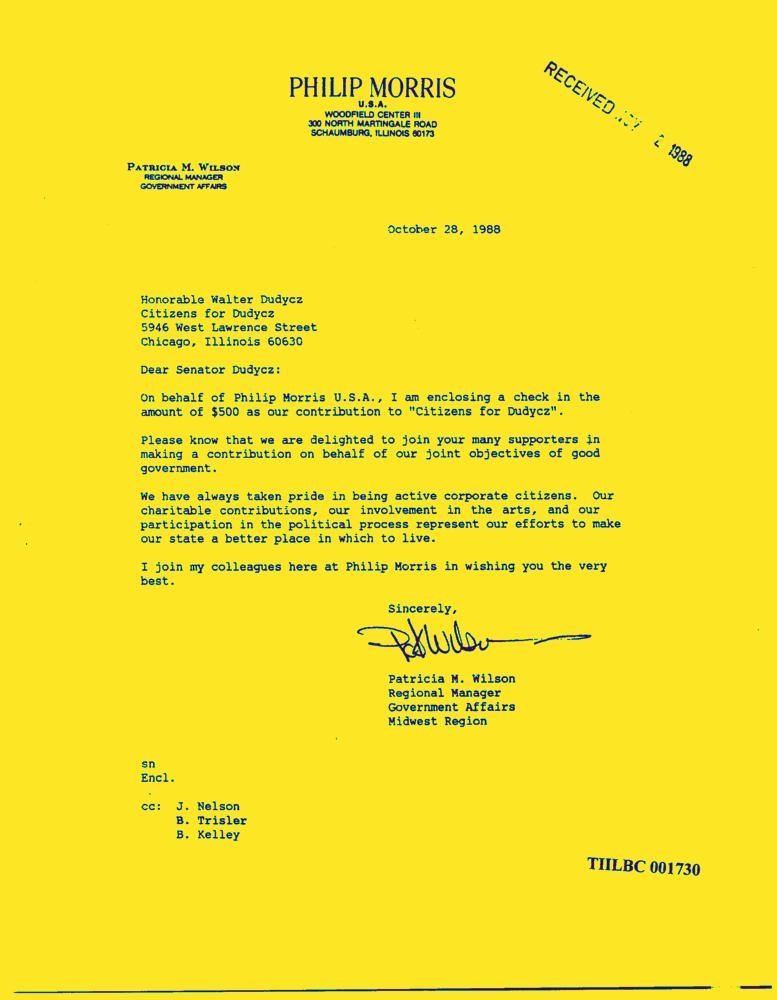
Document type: Letter-Doc